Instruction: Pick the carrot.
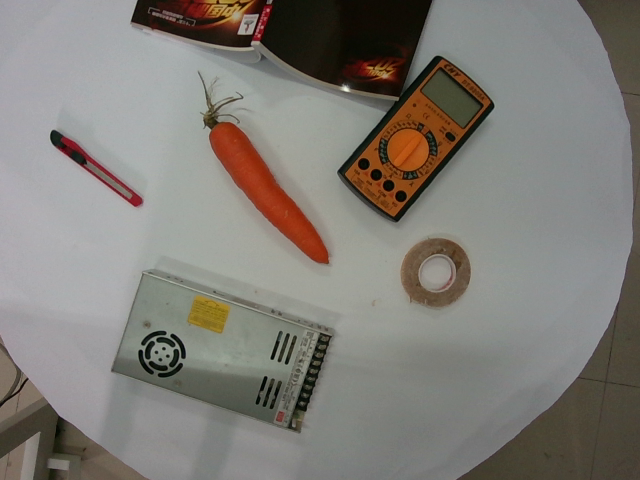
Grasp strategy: vertical